Question: By what date must an appeal be filed according to the document?
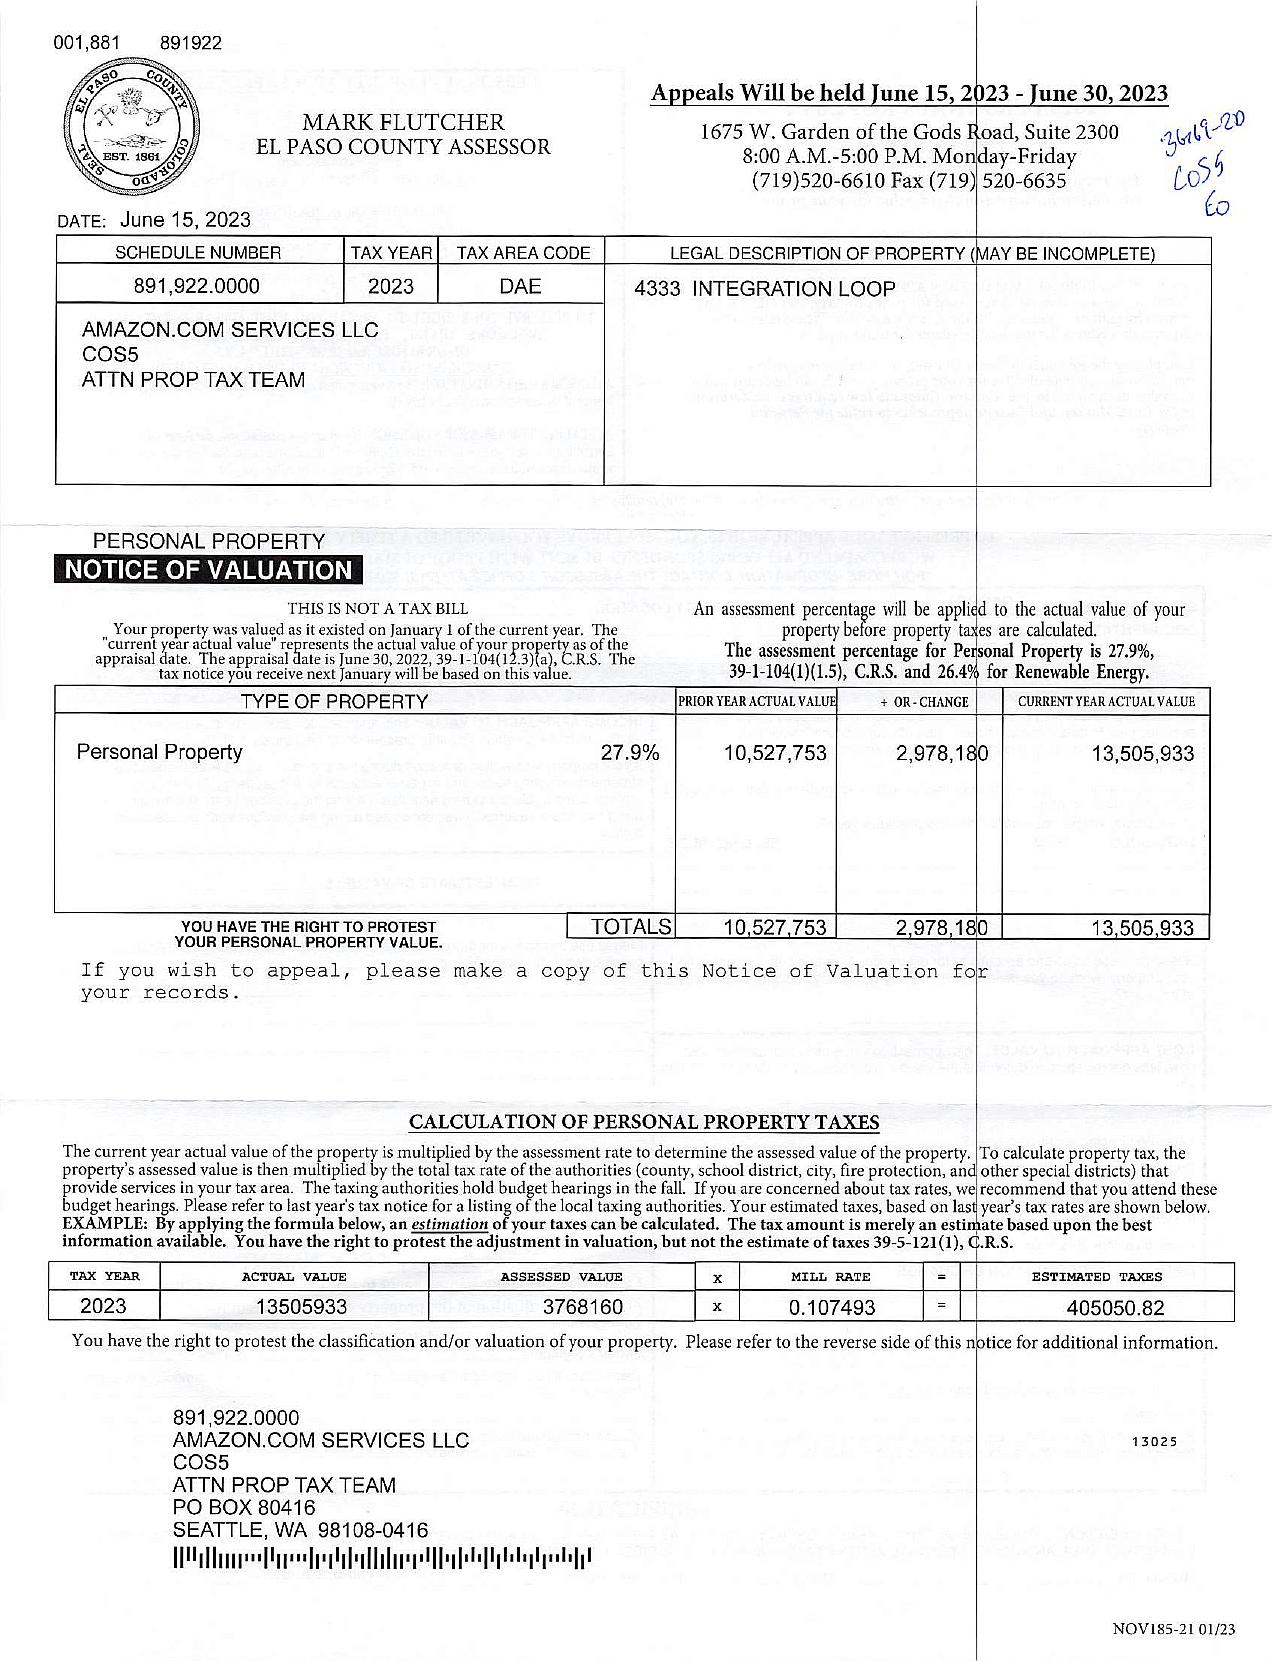
Answer: "30-Jun-23"